Question: What is the potential diagnosis?
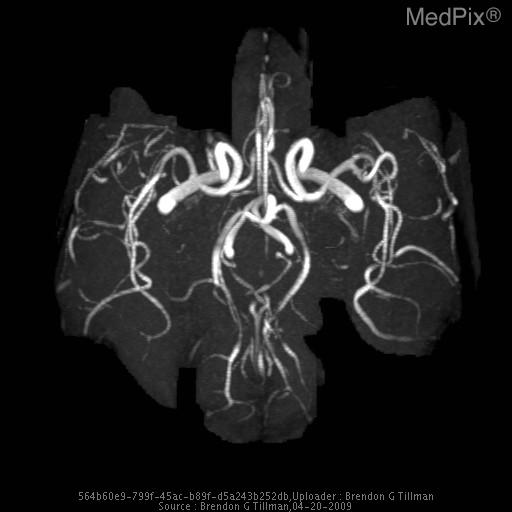
Answer: The possible diagnosis includes Postpartum Cerebral Angiopathy
Preeclampsia
Pseudoanyeurysm
Primary Cerebral Vasculitis
Other secondary Cerebral Vasculitis:
•  Polyarteritis nodosa
•  Giant cell arteritis
•  Takayasu’s arteritis
•  Wegener’s granulomatosis
•  SLE
•  RA
•  Behcet’s syndrome
•  Lyme Disease
•  Illicit drugs
           	cocaine
           	heroin
           	amphetamines
•  Sarcoidosis.